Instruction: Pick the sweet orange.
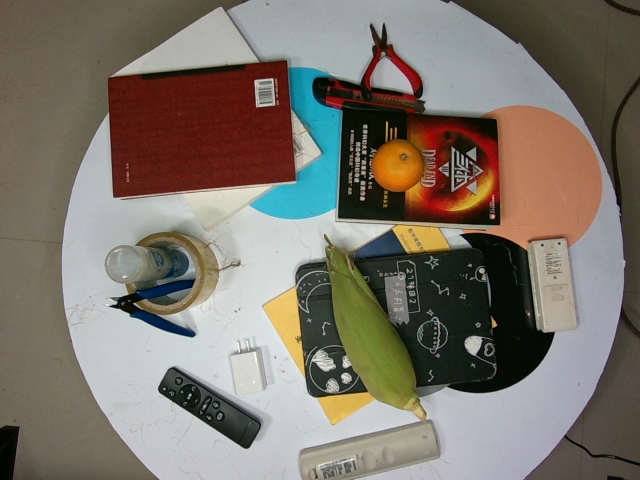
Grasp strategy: vertical